Question: What might the diagnosis be?
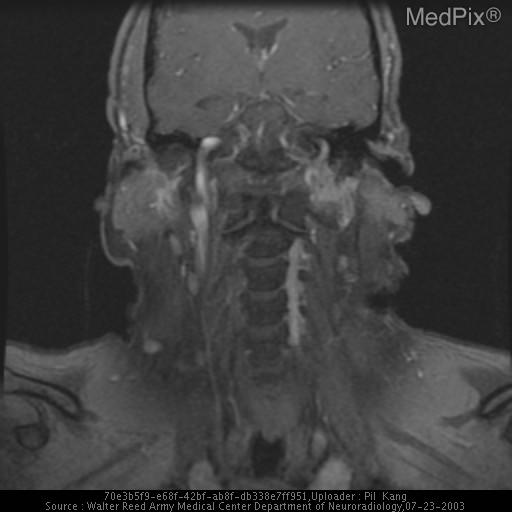
Answer: The possible diagnosis includes Recurrence of paraganglioma
Radiation/surgical changes.